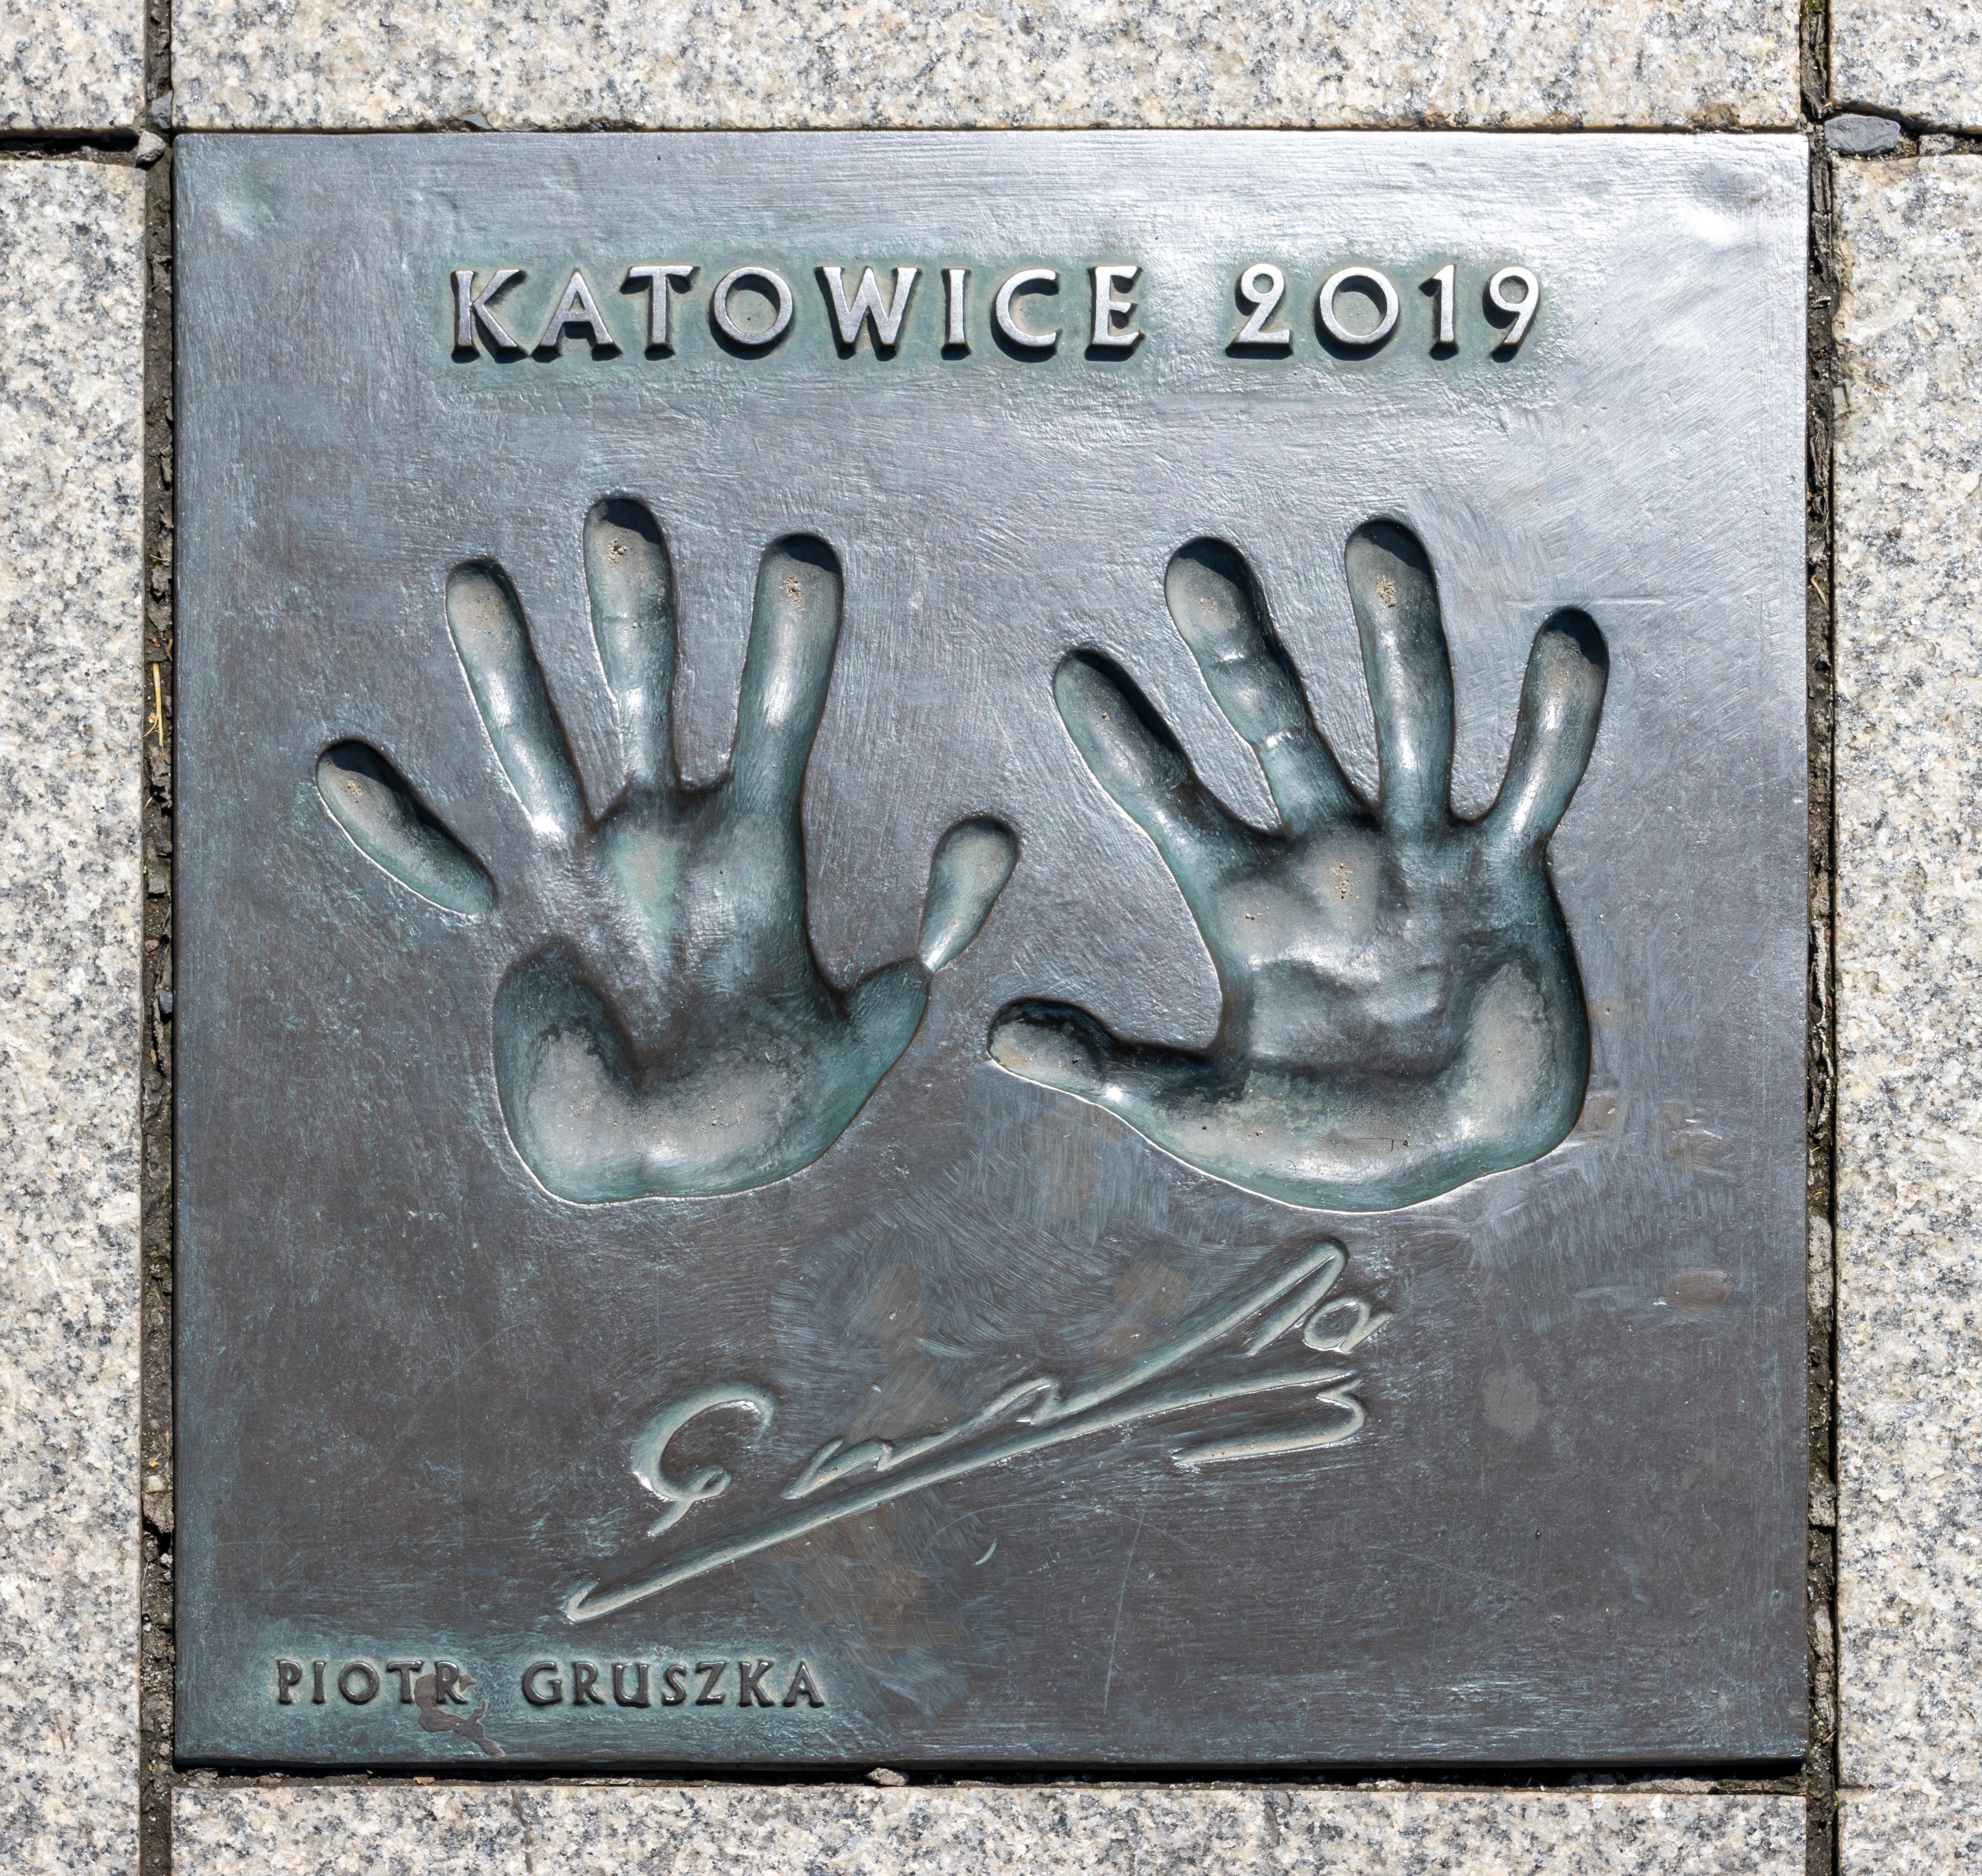
Signature of: piotr gruszka